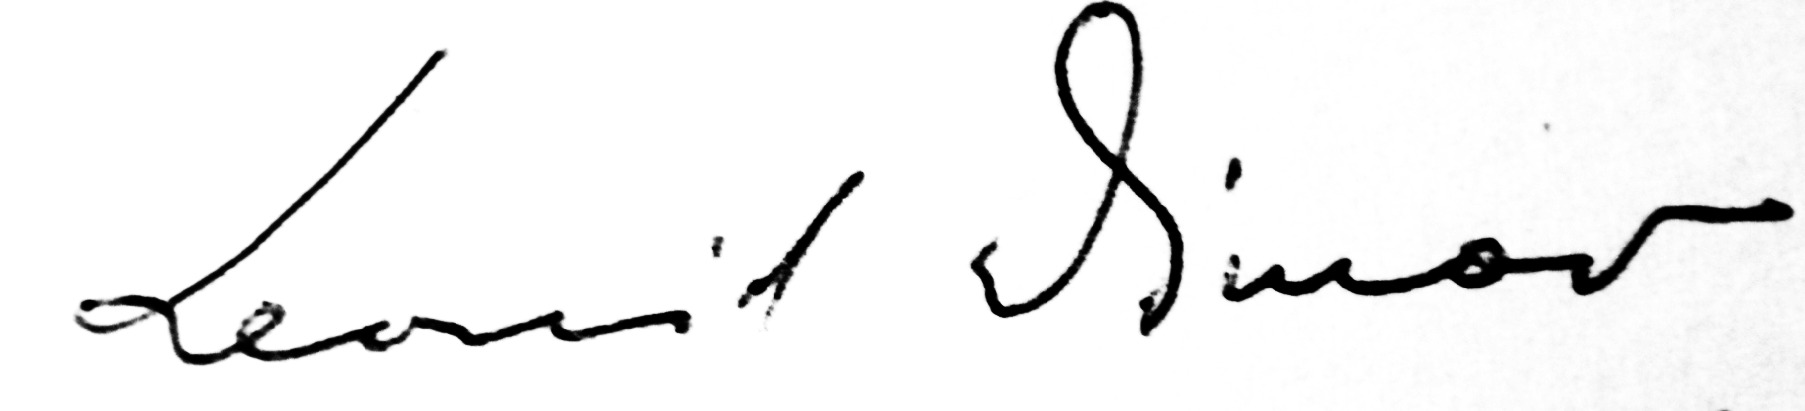
Signature of: leonid dimov